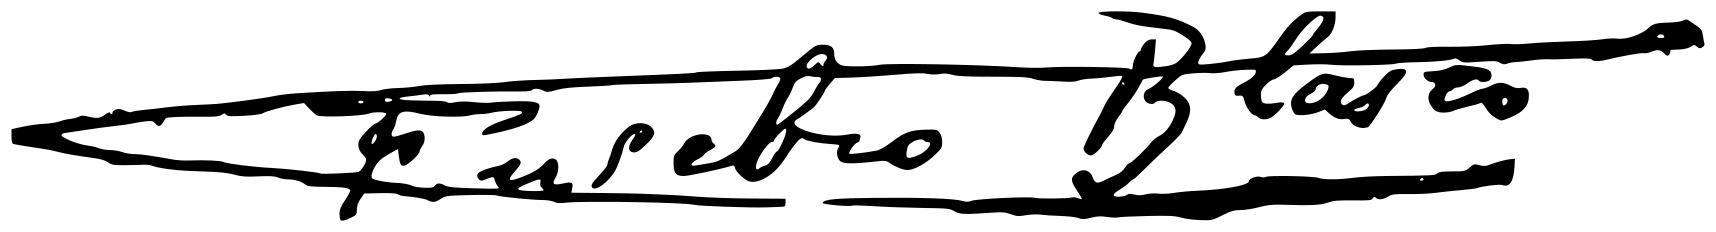
Signature of: eusebio blasco